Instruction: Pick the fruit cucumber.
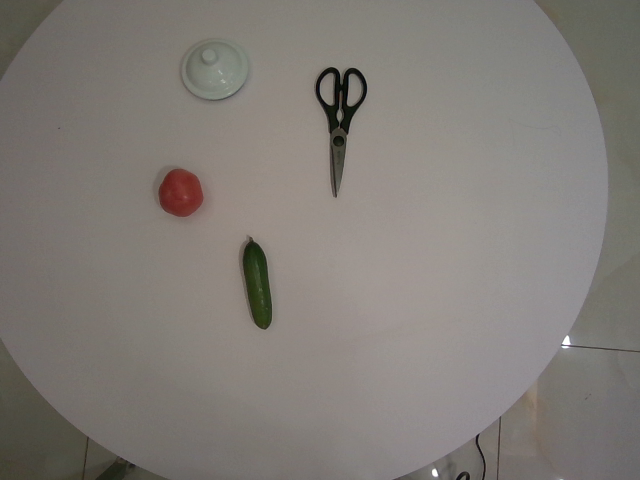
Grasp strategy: vertical